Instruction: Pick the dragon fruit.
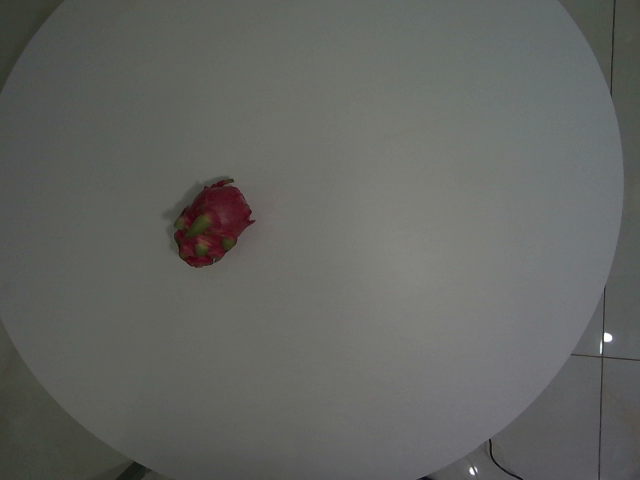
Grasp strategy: vertical